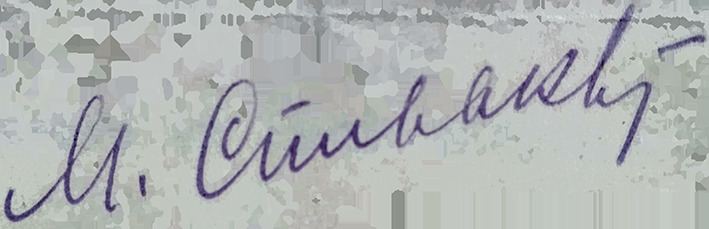
Signature of: moisiej spiwak